Question: What could the diagnosis suggest?
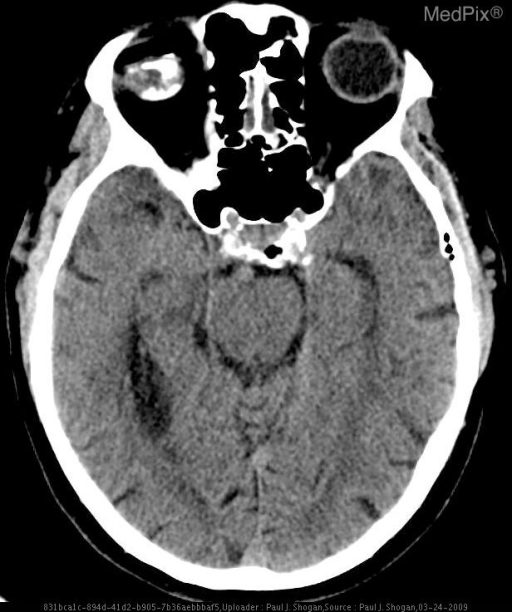
Answer: The possible diagnosis includes •  Benign globe calcification
•  Retinoblastoma
•  Radiation therapy (e.g. for pituitary, other skull base tumor)
•  Retinal astrocytic hamartoma (Tuberous Sclerosis)
•  Toxocara canii or other parasitic infection.